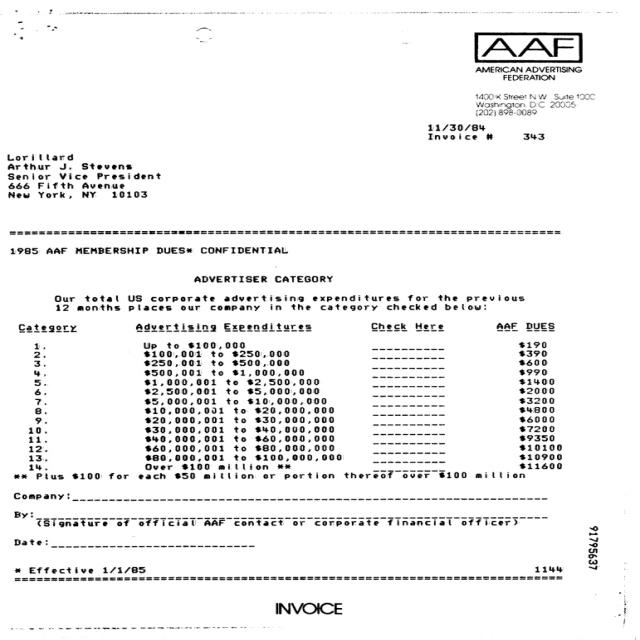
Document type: Invoice